Question: What type of tax is indicated in the document, personal property or real estate?
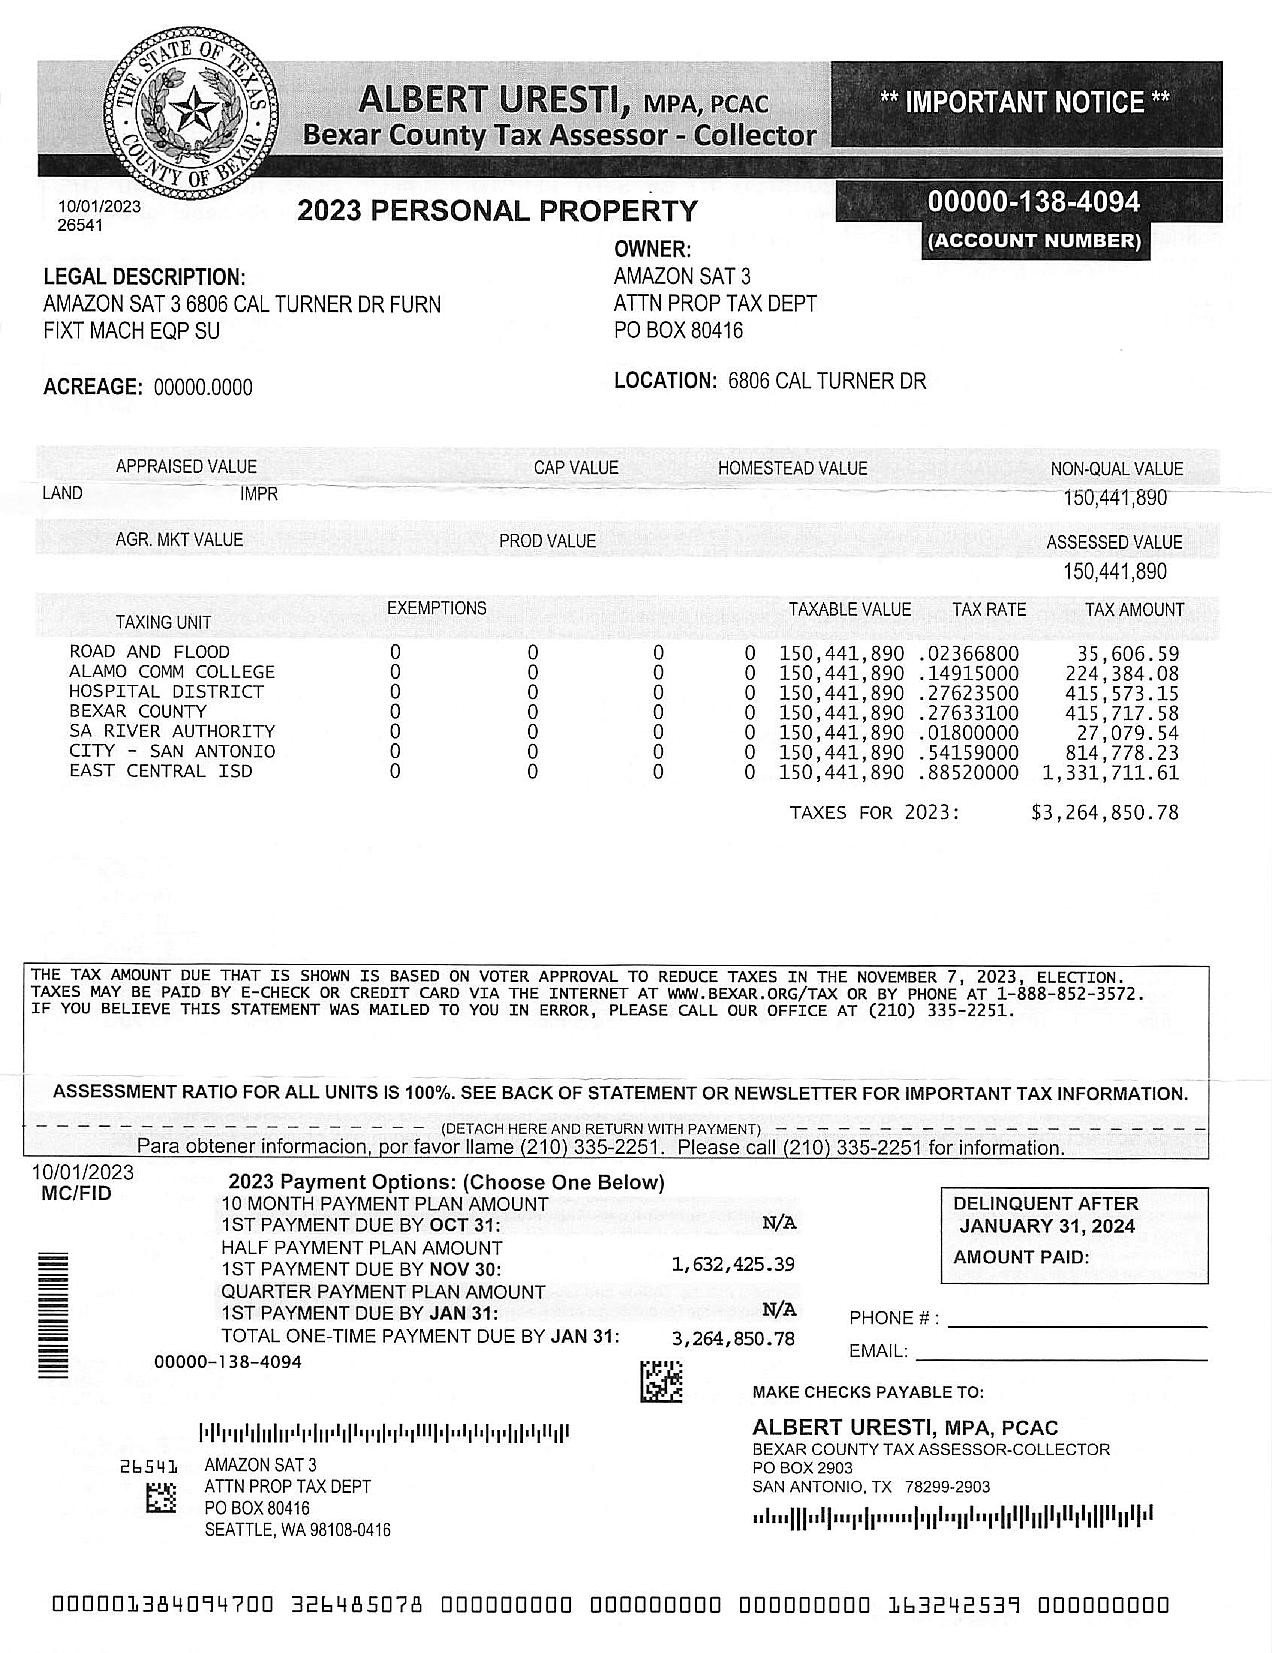
Answer: "Personal Property"